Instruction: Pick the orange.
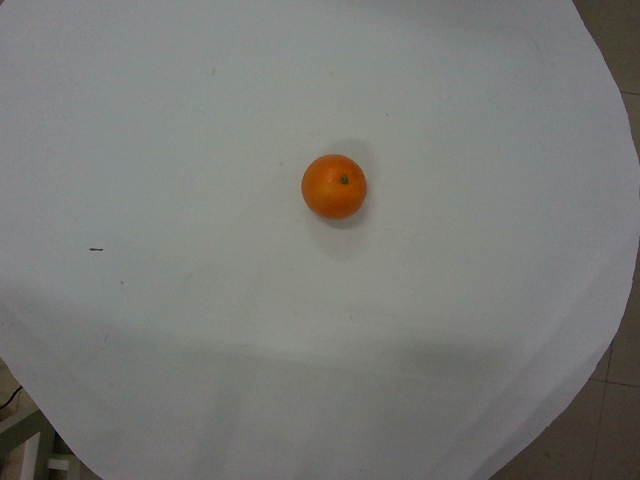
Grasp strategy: vertical